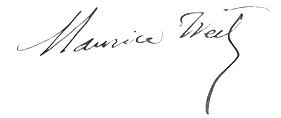
Signature of: maurice henri weil